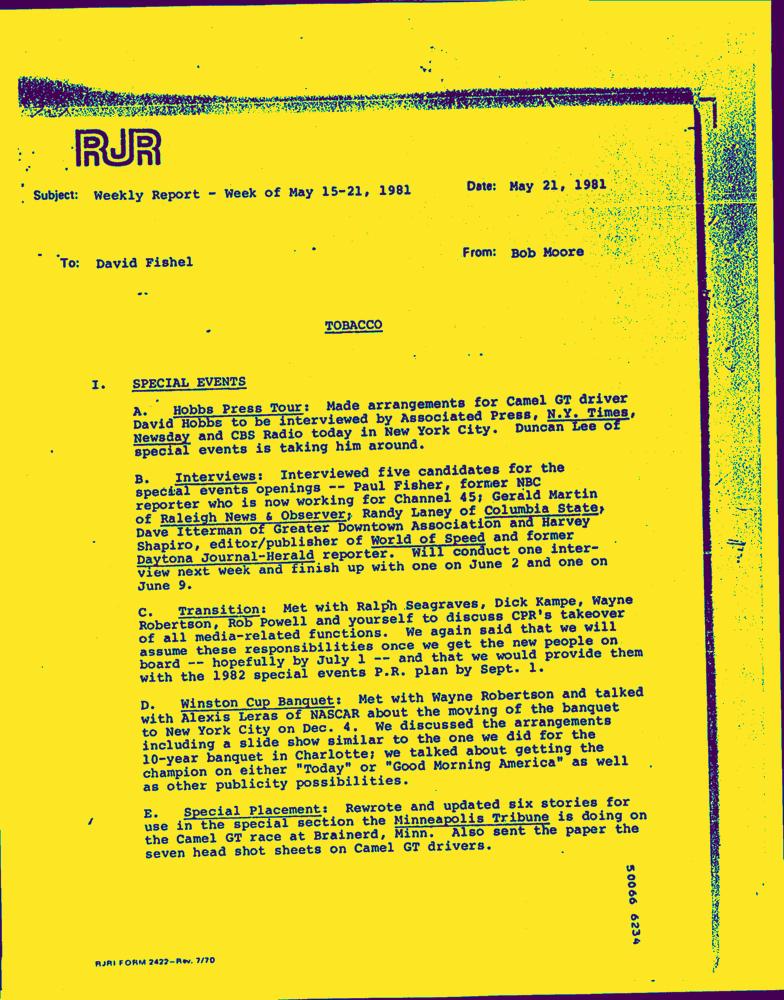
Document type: Letter-Doc